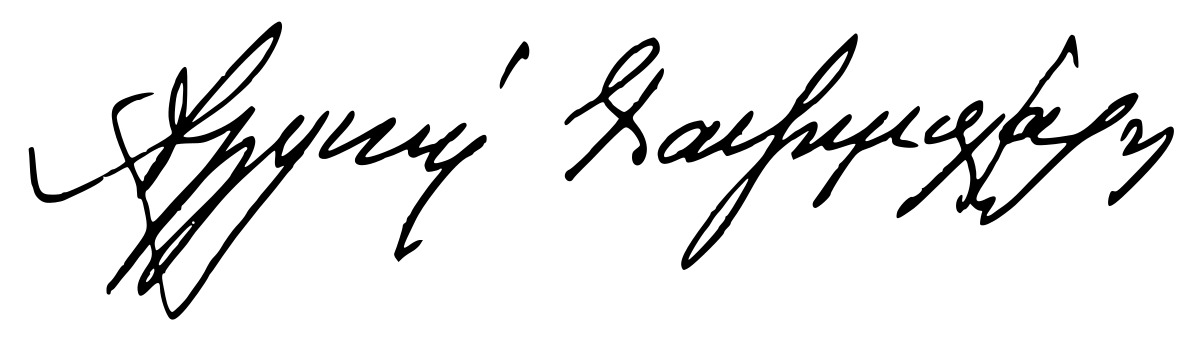
Signature of: angeliki chadzimichali